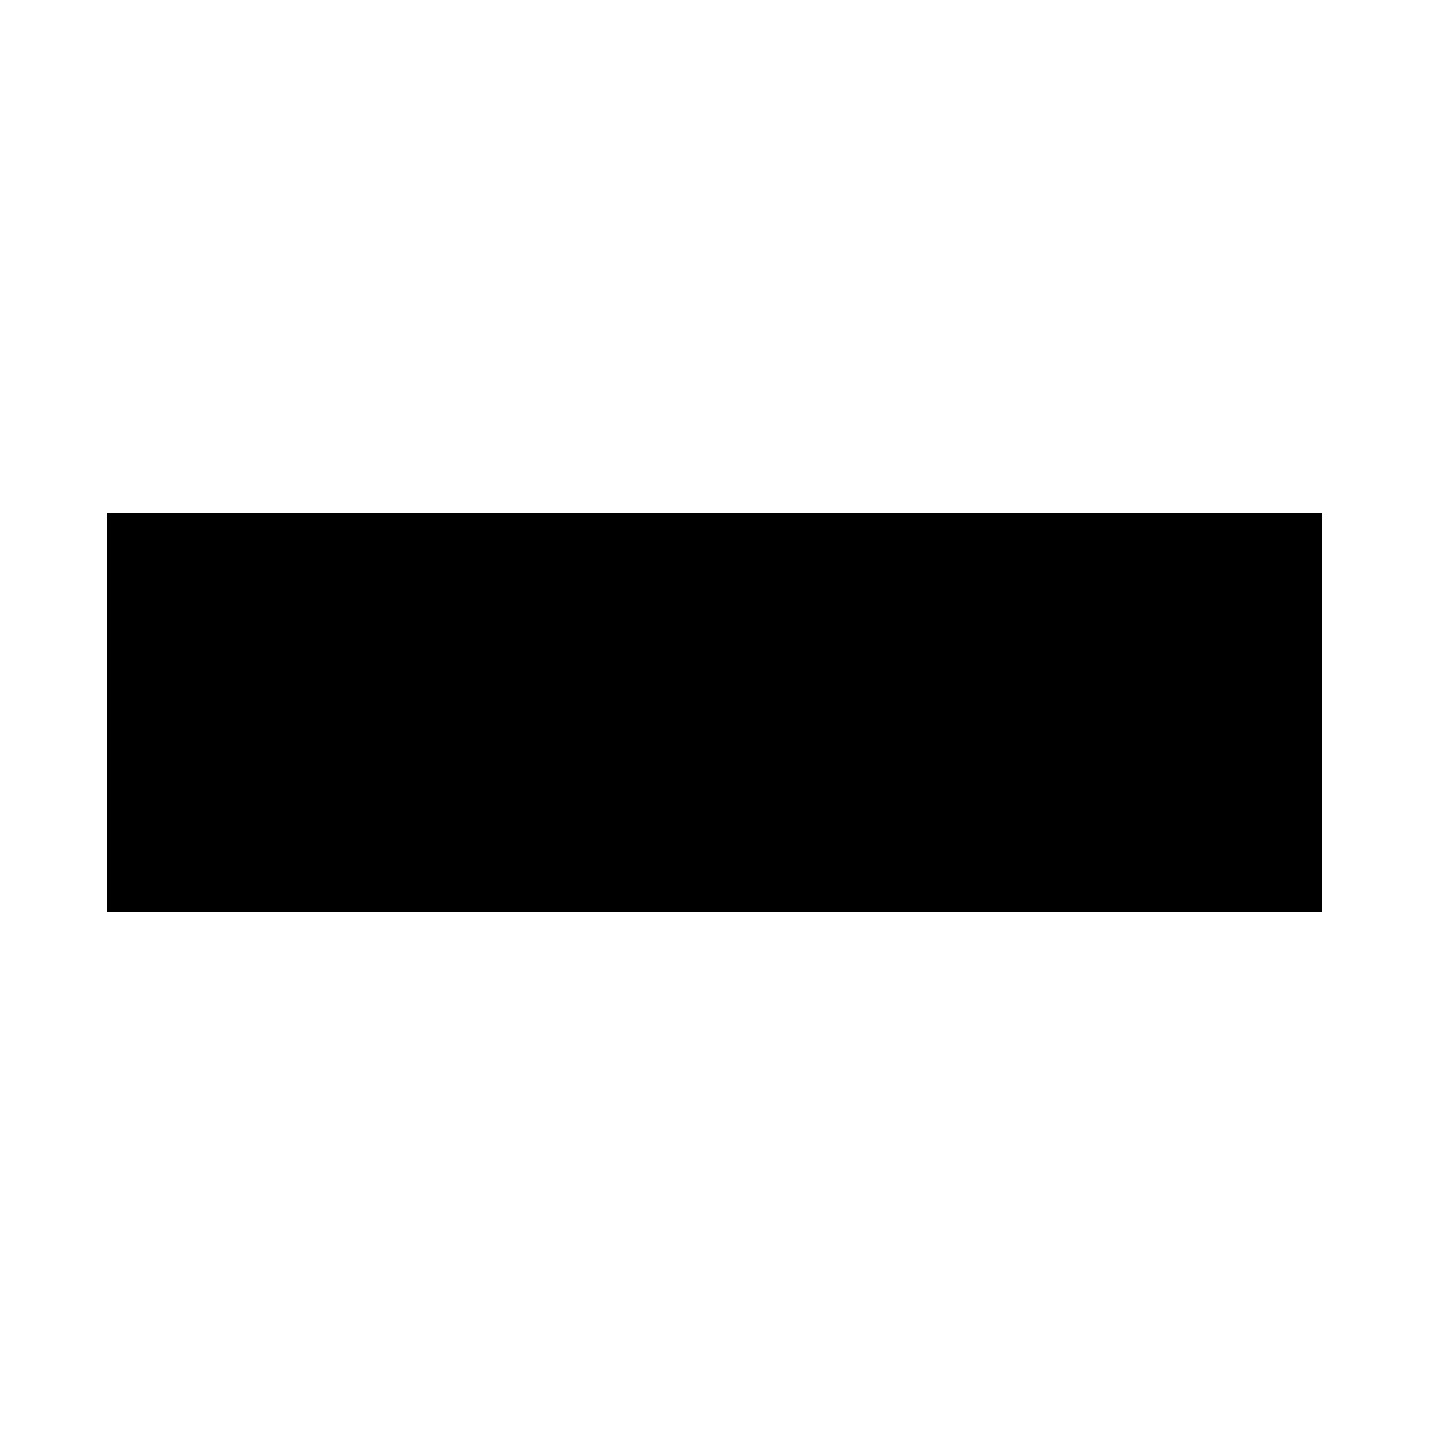
Signature of: farshid mesghali